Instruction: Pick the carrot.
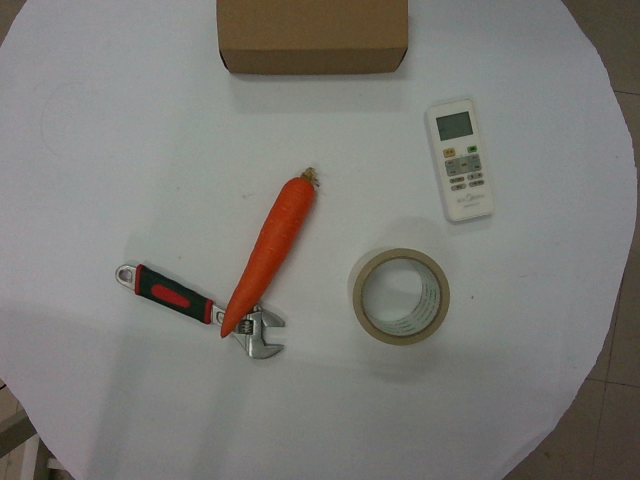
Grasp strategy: vertical